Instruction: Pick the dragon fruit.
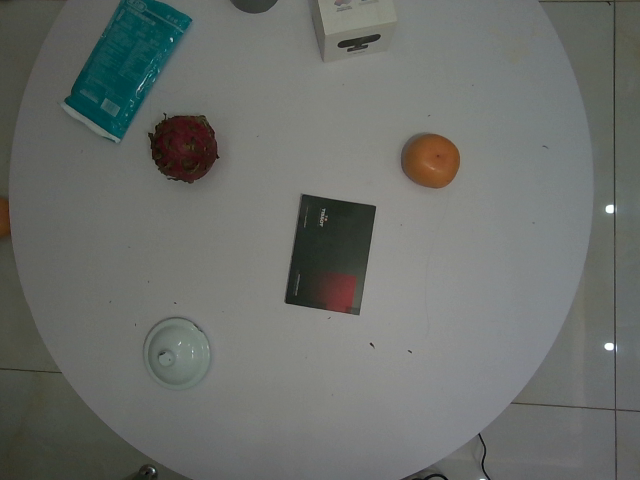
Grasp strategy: vertical